Question: By what date must an appeal be filed according to the document?
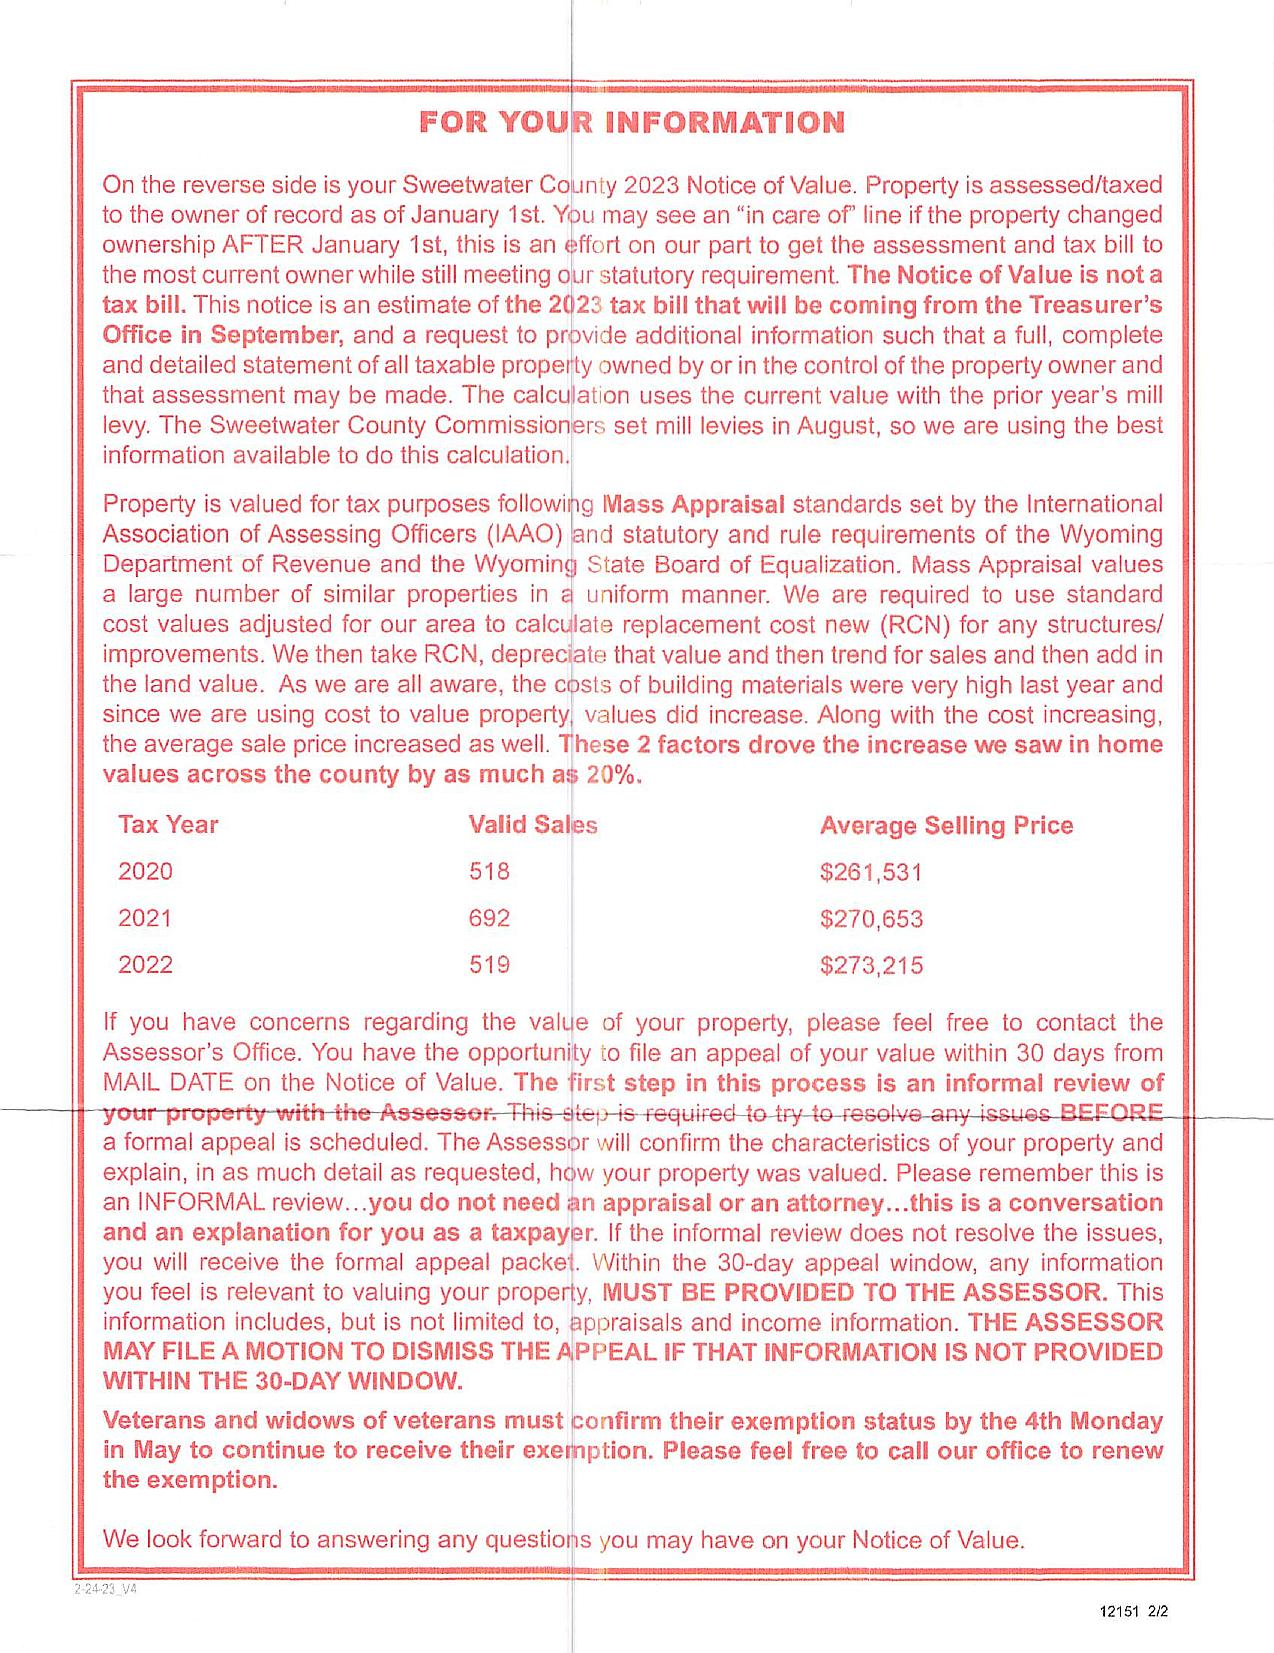
Answer: "within 30 days from MAIL DATE"